Question: What might the diagnosis be?
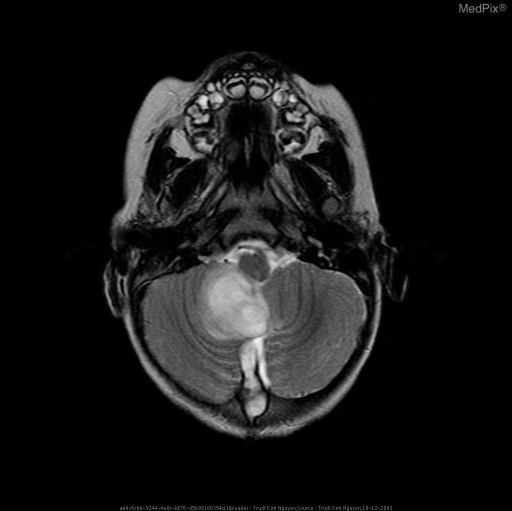
Answer: The possible diagnosis includes Epidermoid
Arachnoid Cyst
Hemangioblastoma
Cystic Astrocytoma.